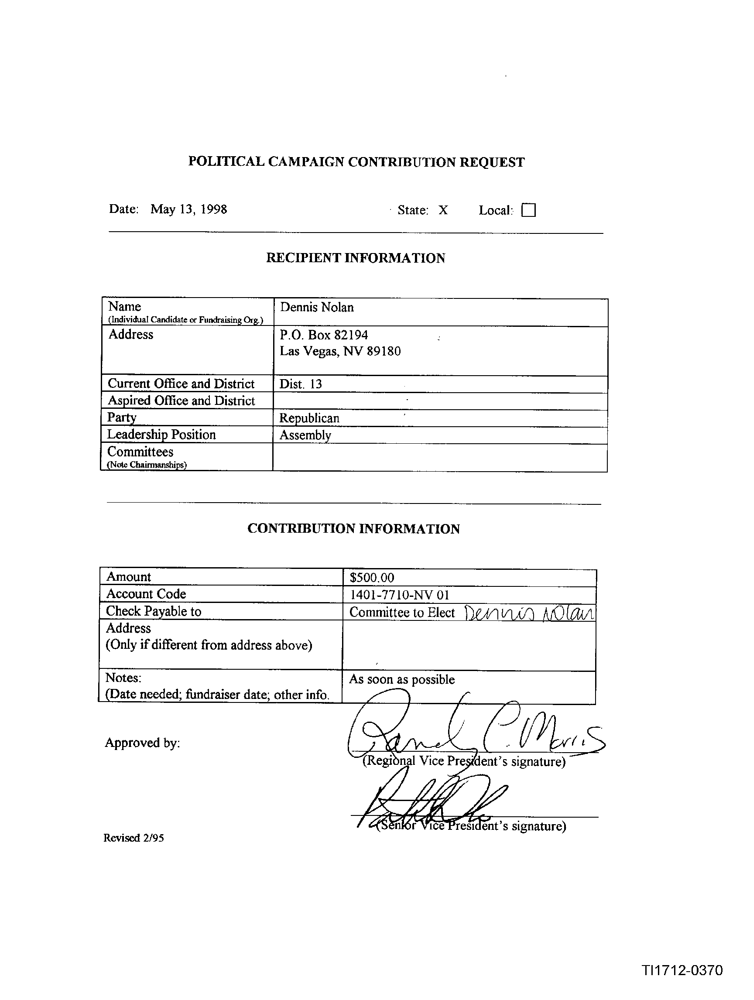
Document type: Invoice